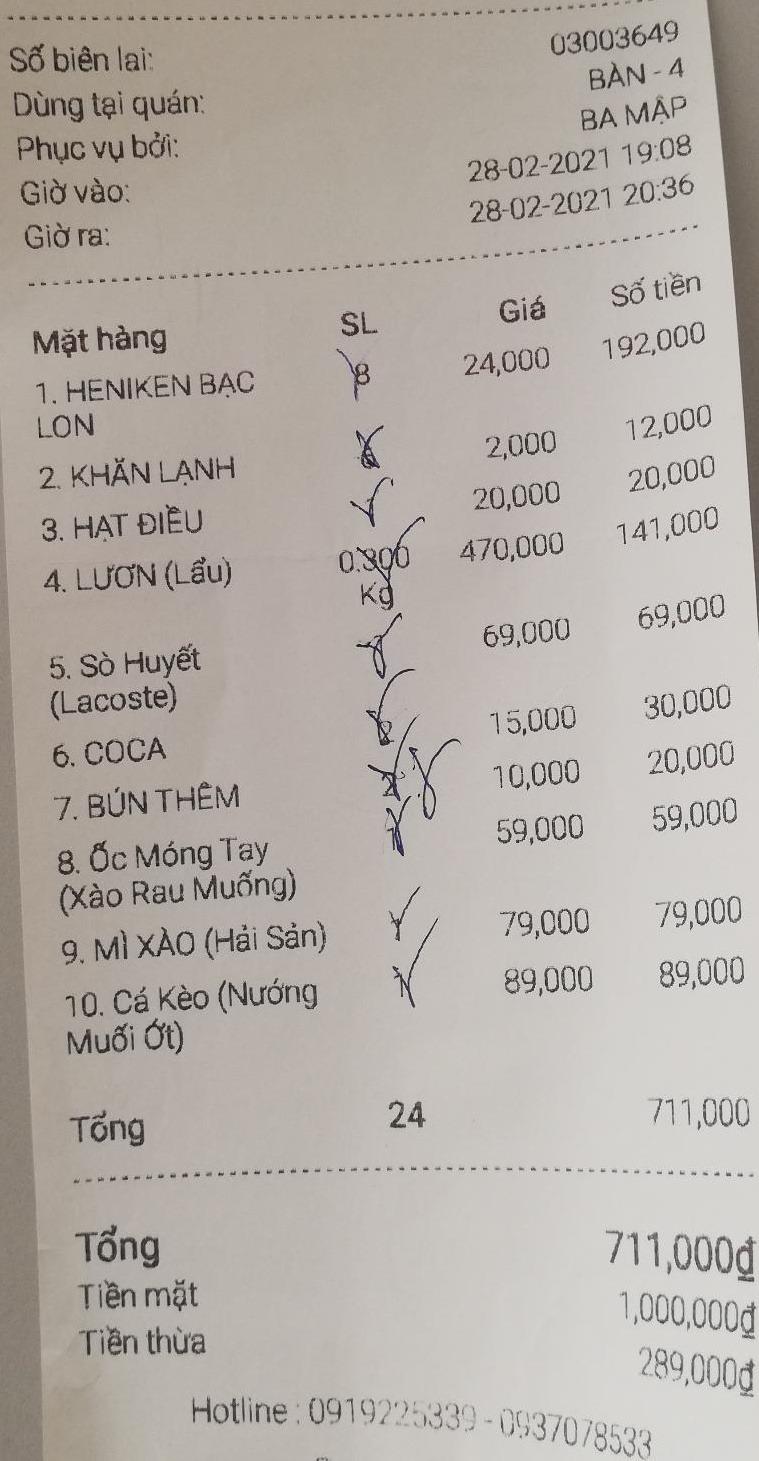
Số biên lai: 03003649
Dùng tại quán: BĂN - 4
Phục vụ bởi: BA MẬP
Giờ vào: 28-02-2021 19:08
Giờ ra: 28-02-2021 20:36

<table>
<tr>
<th>Mặt hàng</th>
<th>SL</th>
<th>Giá</th>
<th>Số tiền</th>
</tr>
<tr>
<td>1. HENIKEN BẠC LON</td>
<td>8</td>
<td>24,000</td>
<td>192,000</td>
</tr>
<tr>
<td>2. KHĂN LẠNH</td>
<td>6</td>
<td>2,000</td>
<td>12,000</td>
</tr>
<tr>
<td>3. HẠT ĐIỀU</td>
<td>1</td>
<td>20,000</td>
<td>20,000</td>
</tr>
<tr>
<td>4. LƯƠN (Lẩu)</td>
<td>0.300 Kg</td>
<td>470,000</td>
<td>141,000</td>
</tr>
<tr>
<td>5. Sò Huyết (Lacoste</td>
<td>1</td>
<td>69,000</td>
<td>69,000</td>
</tr>
<tr>
<td>6. COCA</td>
<td>2</td>
<td>15,000</td>
<td>30,000</td>
</tr>
<tr>
<td>7. BÚN THÊM</td>
<td>2</td>
<td>10,000</td>
<td>20,000</td>
</tr>
<tr>
<td>8. Ốc Móng Tay (Xào Rau Muống)</td>
<td>1</td>
<td>59,000</td>
<td>59,000</td>
</tr>
<tr>
<td>9. MÌ XÀO (Hải Sản)</td>
<td>1</td>
<td>79,000</td>
<td>79,000</td>
</tr>
<tr>
<td>10. Cá Kèo (Nướng Muối Ớt)</td>
<td>1</td>
<td>89,000</td>
<td>89,000</td>
</tr>
<tr>
<td>Tổng</td>
<td>24</td>
<td></td>
<td>711,000</td>
</tr>
</table>

Tổng 711,000đ
Tiền mặt 1,000,000đ
Tiền thừa 289,000đ

Hotline: 0919225339 - 0937078533